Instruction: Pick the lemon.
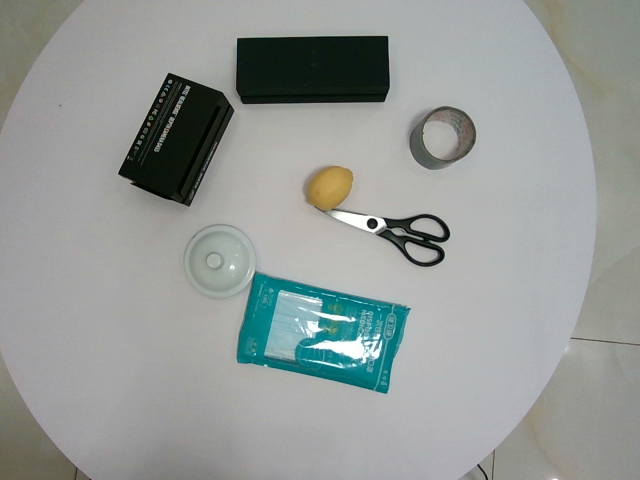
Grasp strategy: vertical